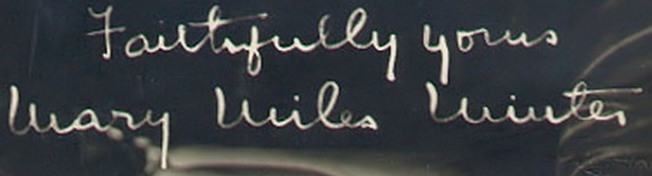
Signature of: mary miles minter